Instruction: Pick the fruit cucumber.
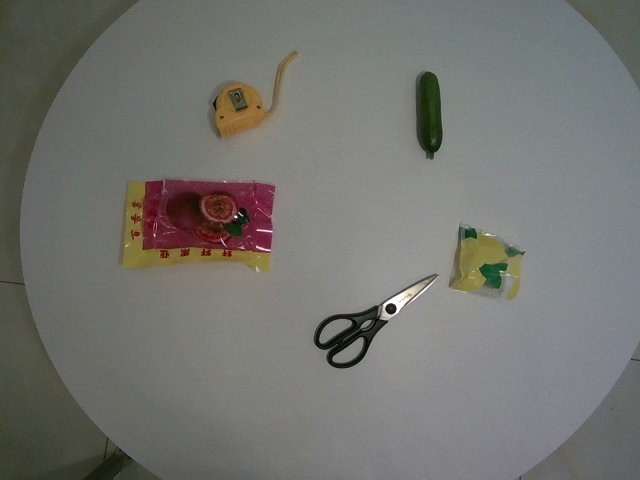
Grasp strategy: vertical